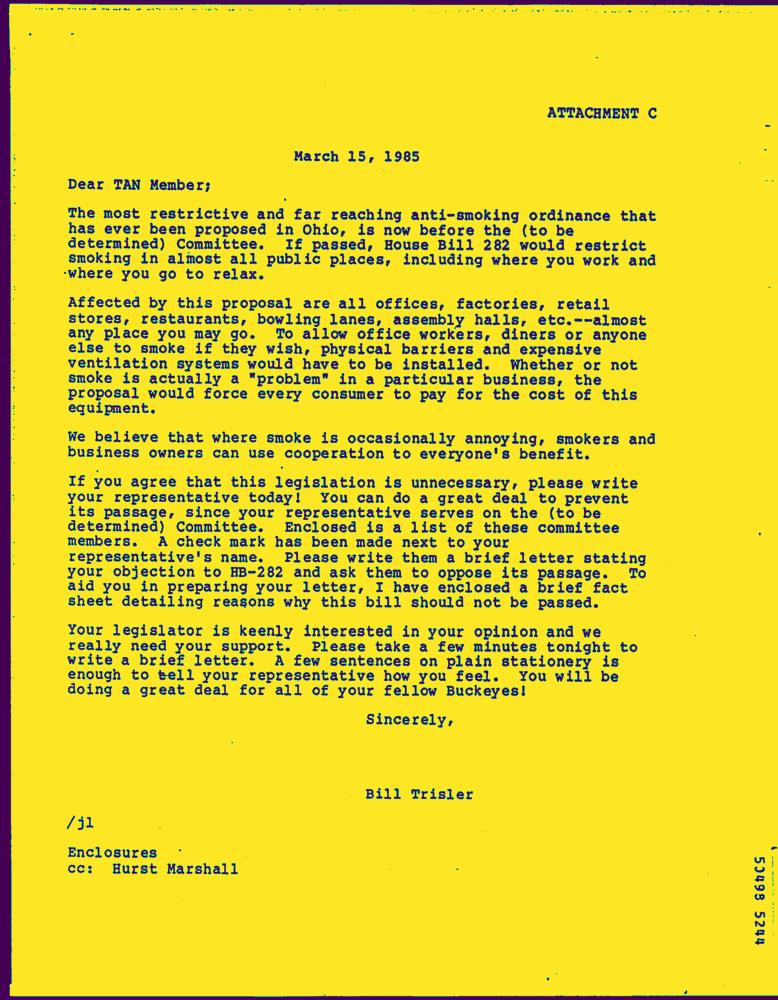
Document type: Letter-Doc